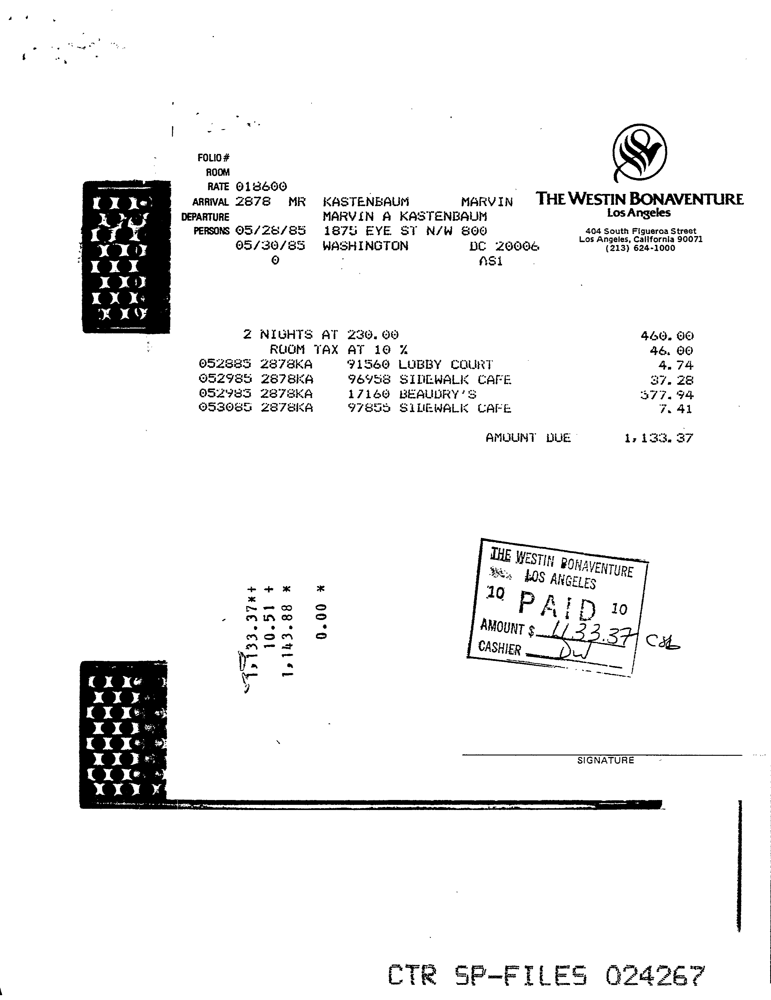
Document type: Invoice